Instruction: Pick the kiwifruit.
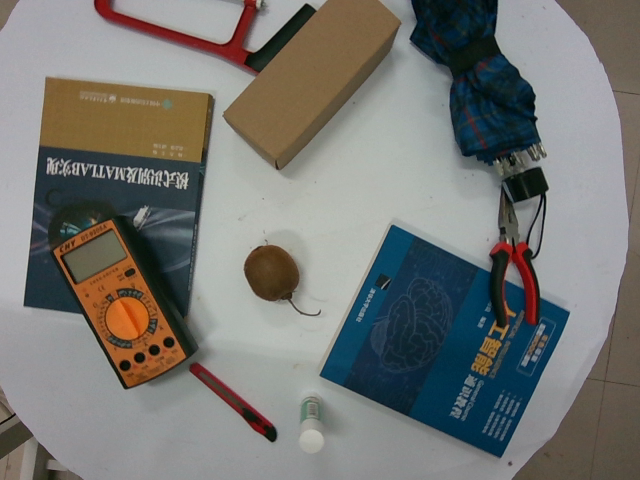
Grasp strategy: vertical